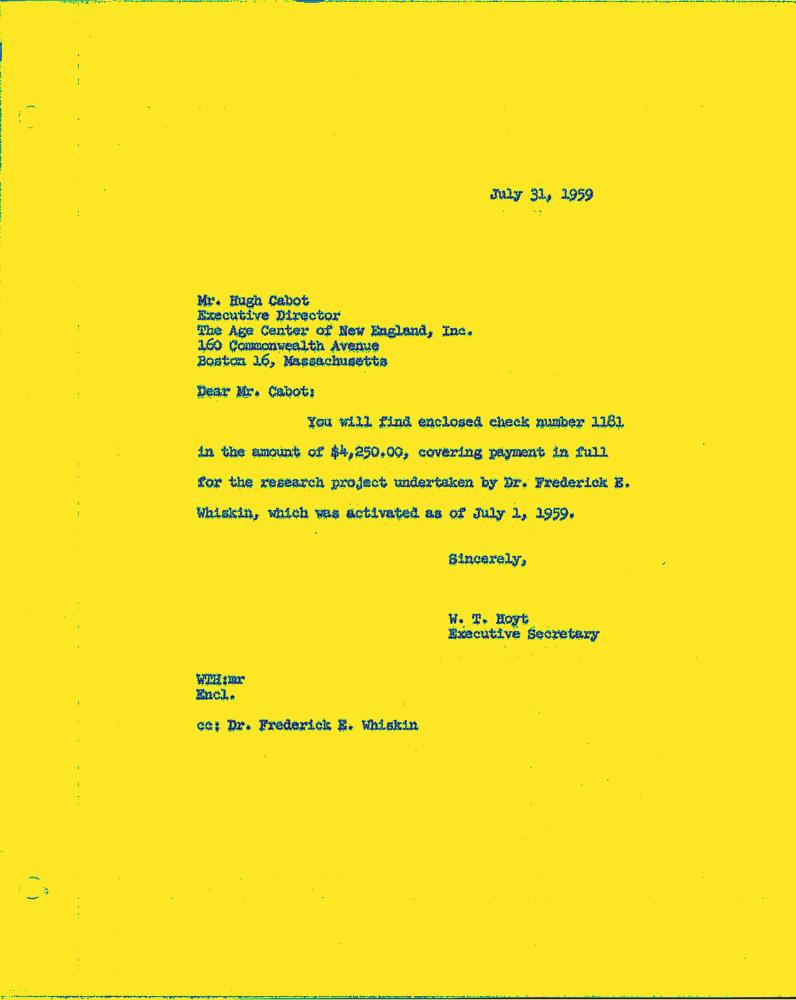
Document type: Letter-Doc